Question: What is the main concern?
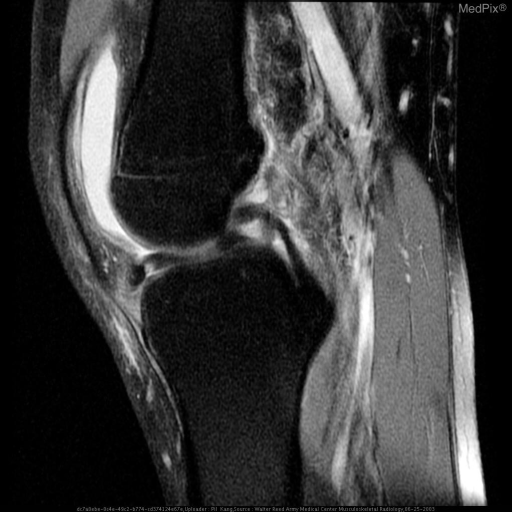
Answer: The findings suggest Multiple sagittal MR sequence images demonstrate a tear of the medial meniscus with a displaced fragment in the intercondylar notch, in the classic "double PCL" sign, suggestive of a bucket handle tear.. Multiple sagittal MR sequence images demonstrate a tear of the medial meniscus with a displaced fragment in the intercondylar notch, in the classic "double PCL" sign, suggestive of a bucket handle tear.. The patient might have a history of 26 y.o. male injuried in weekend football game.